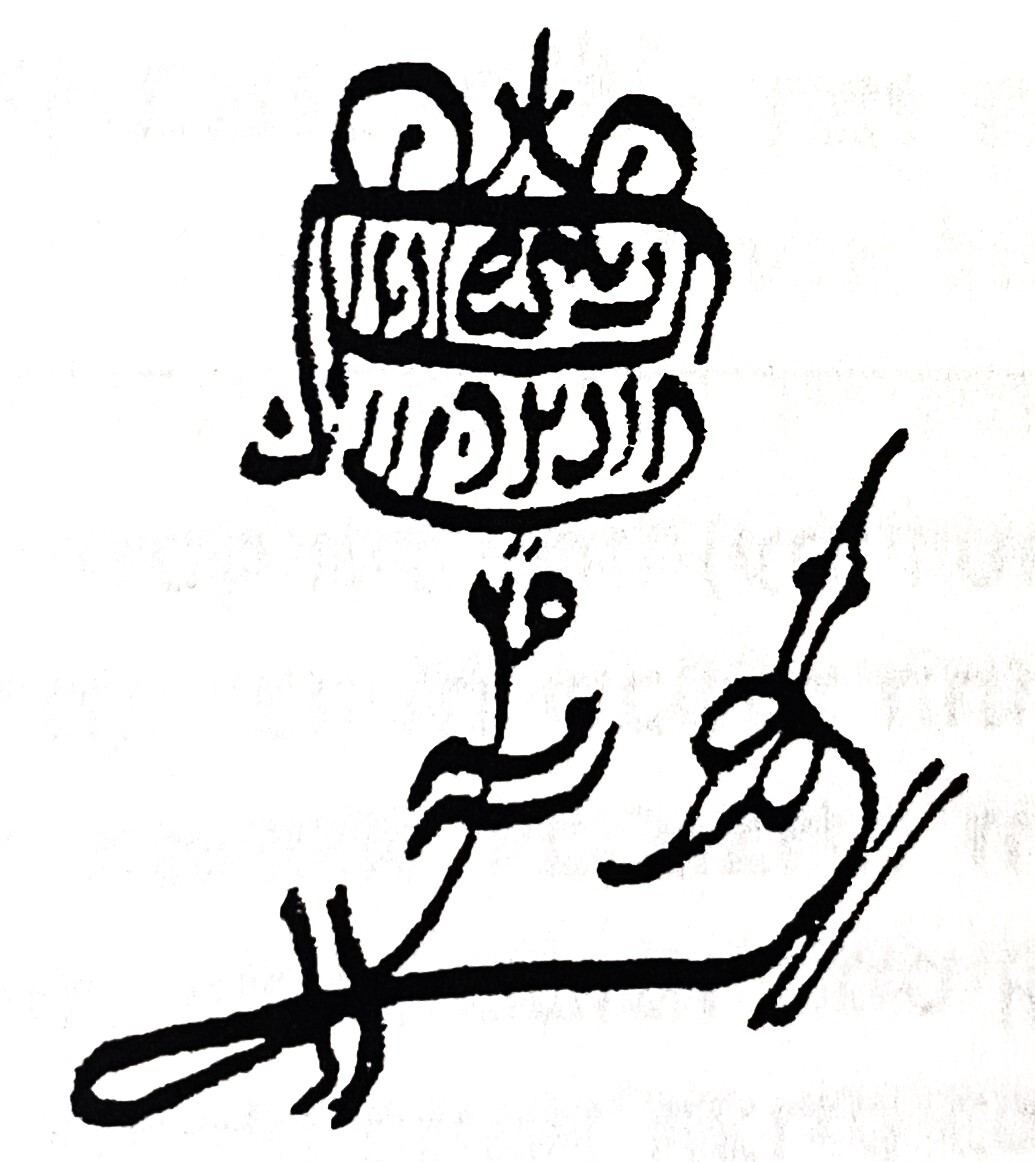
Signature of: ḥayim binyamin ponṭrimoli